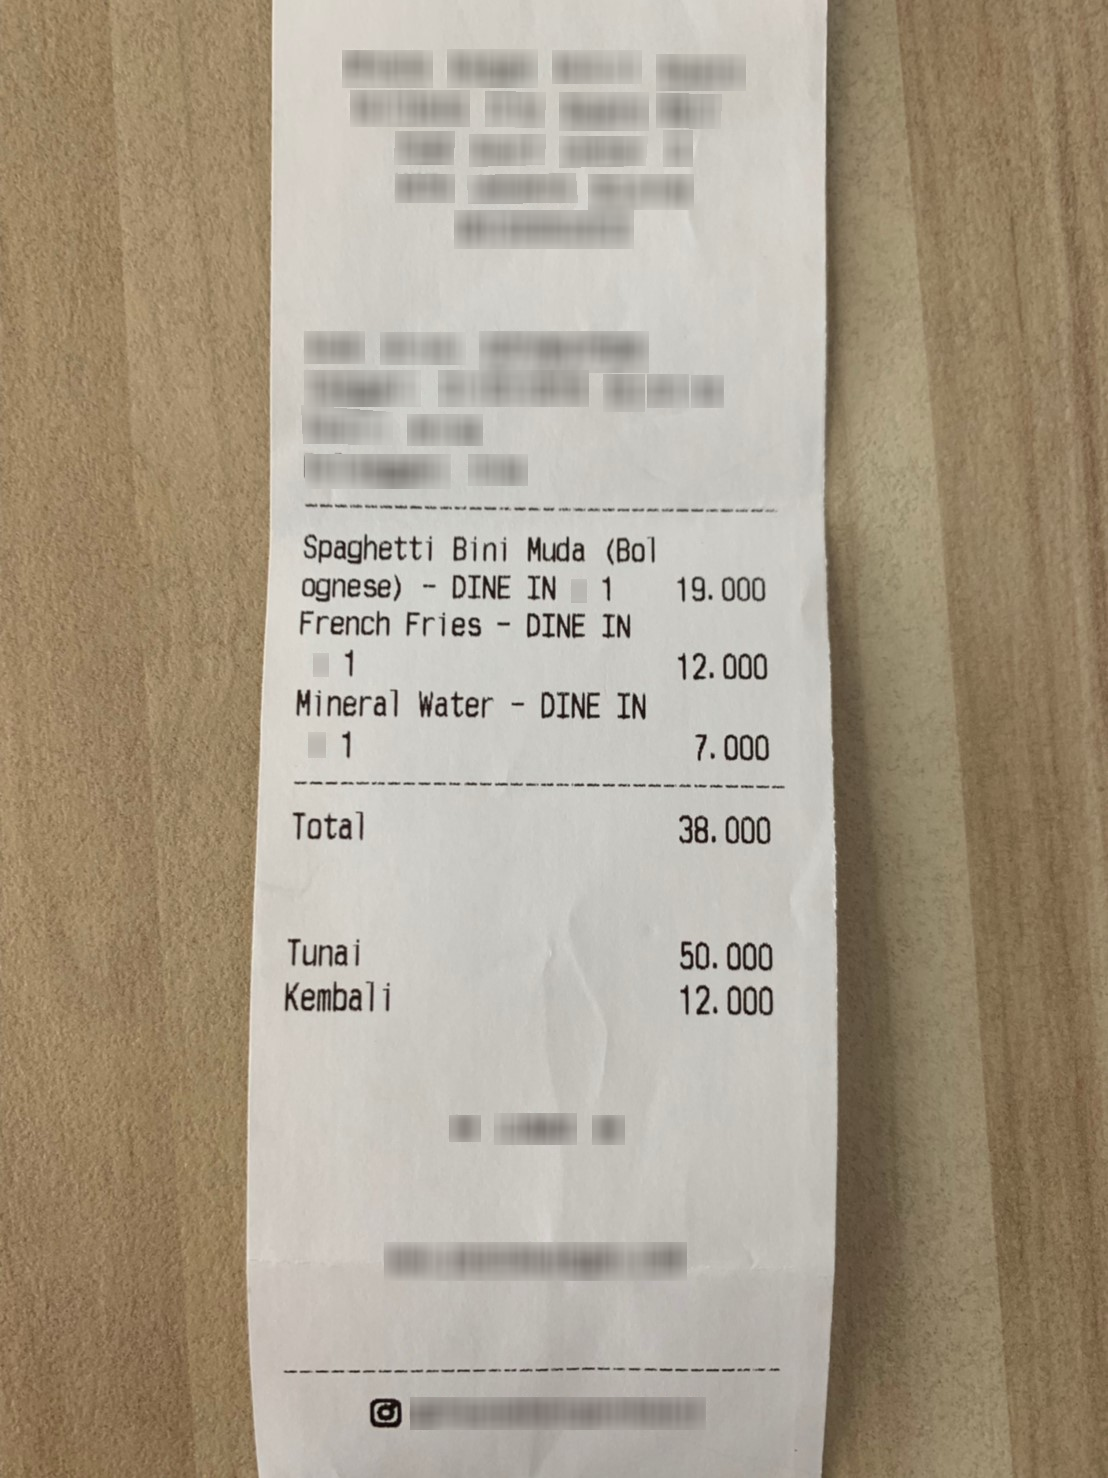
Extraction:
receipt: line_items: name: Spaghetti Bini Muda (Bol ognese) - DINE IN
price: 19.000
qty: 1
name: French Fries - DINE IN
price: 12.000
qty: 1
name: Mineral Water - DINE IN
price: 7.000
qty: 1
total: 38.000